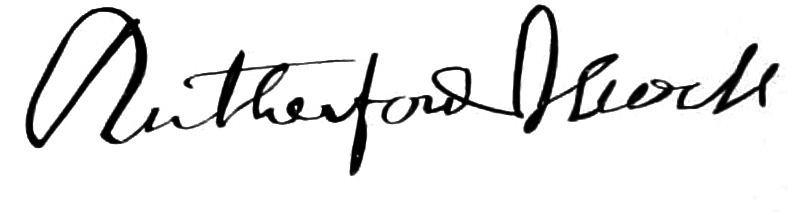
Signature of: rutherford alcock